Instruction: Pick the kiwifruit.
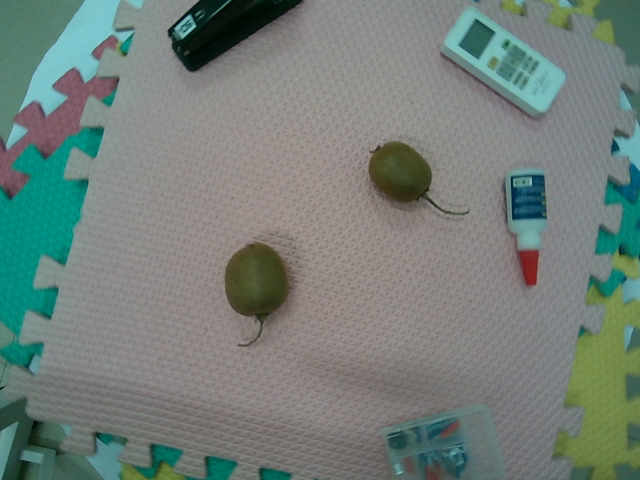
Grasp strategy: vertical